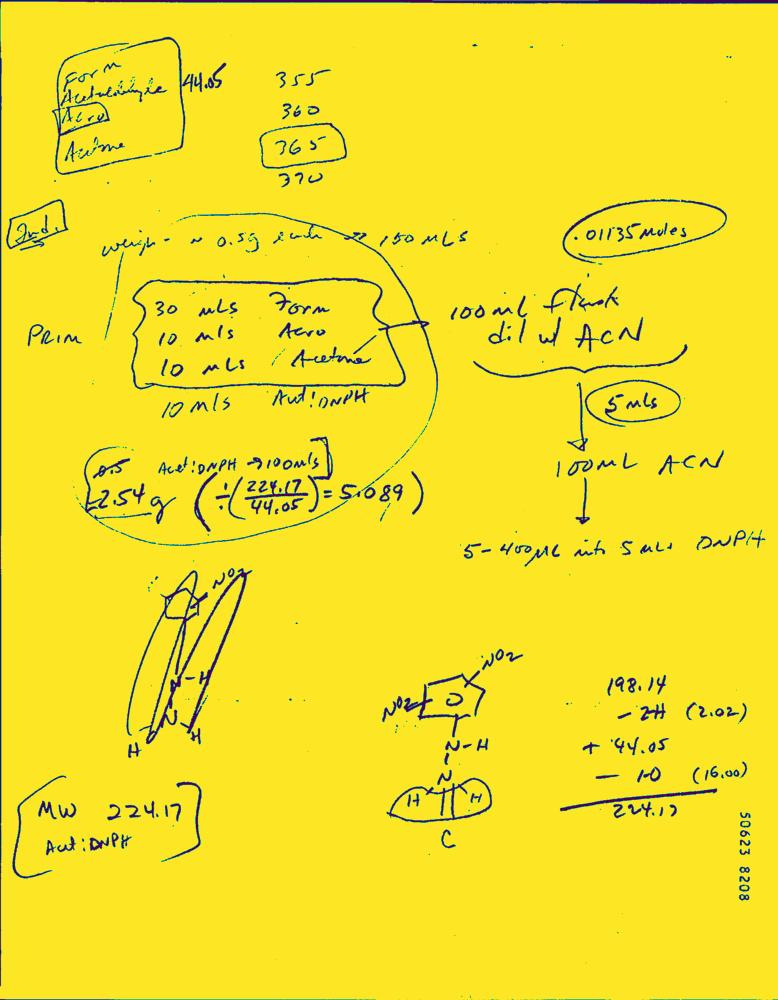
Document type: Hand-Written